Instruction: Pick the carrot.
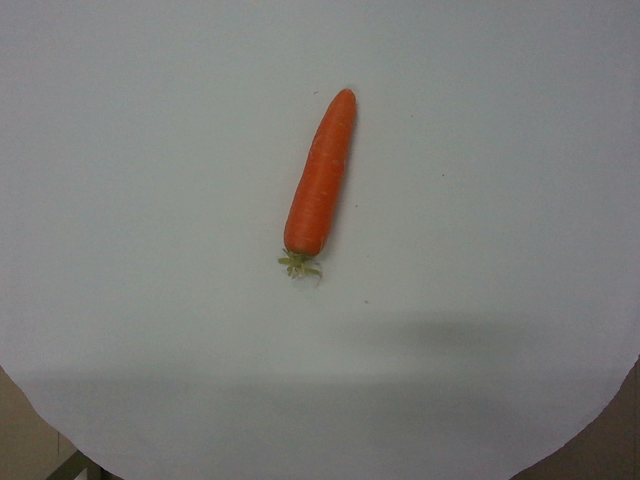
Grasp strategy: vertical